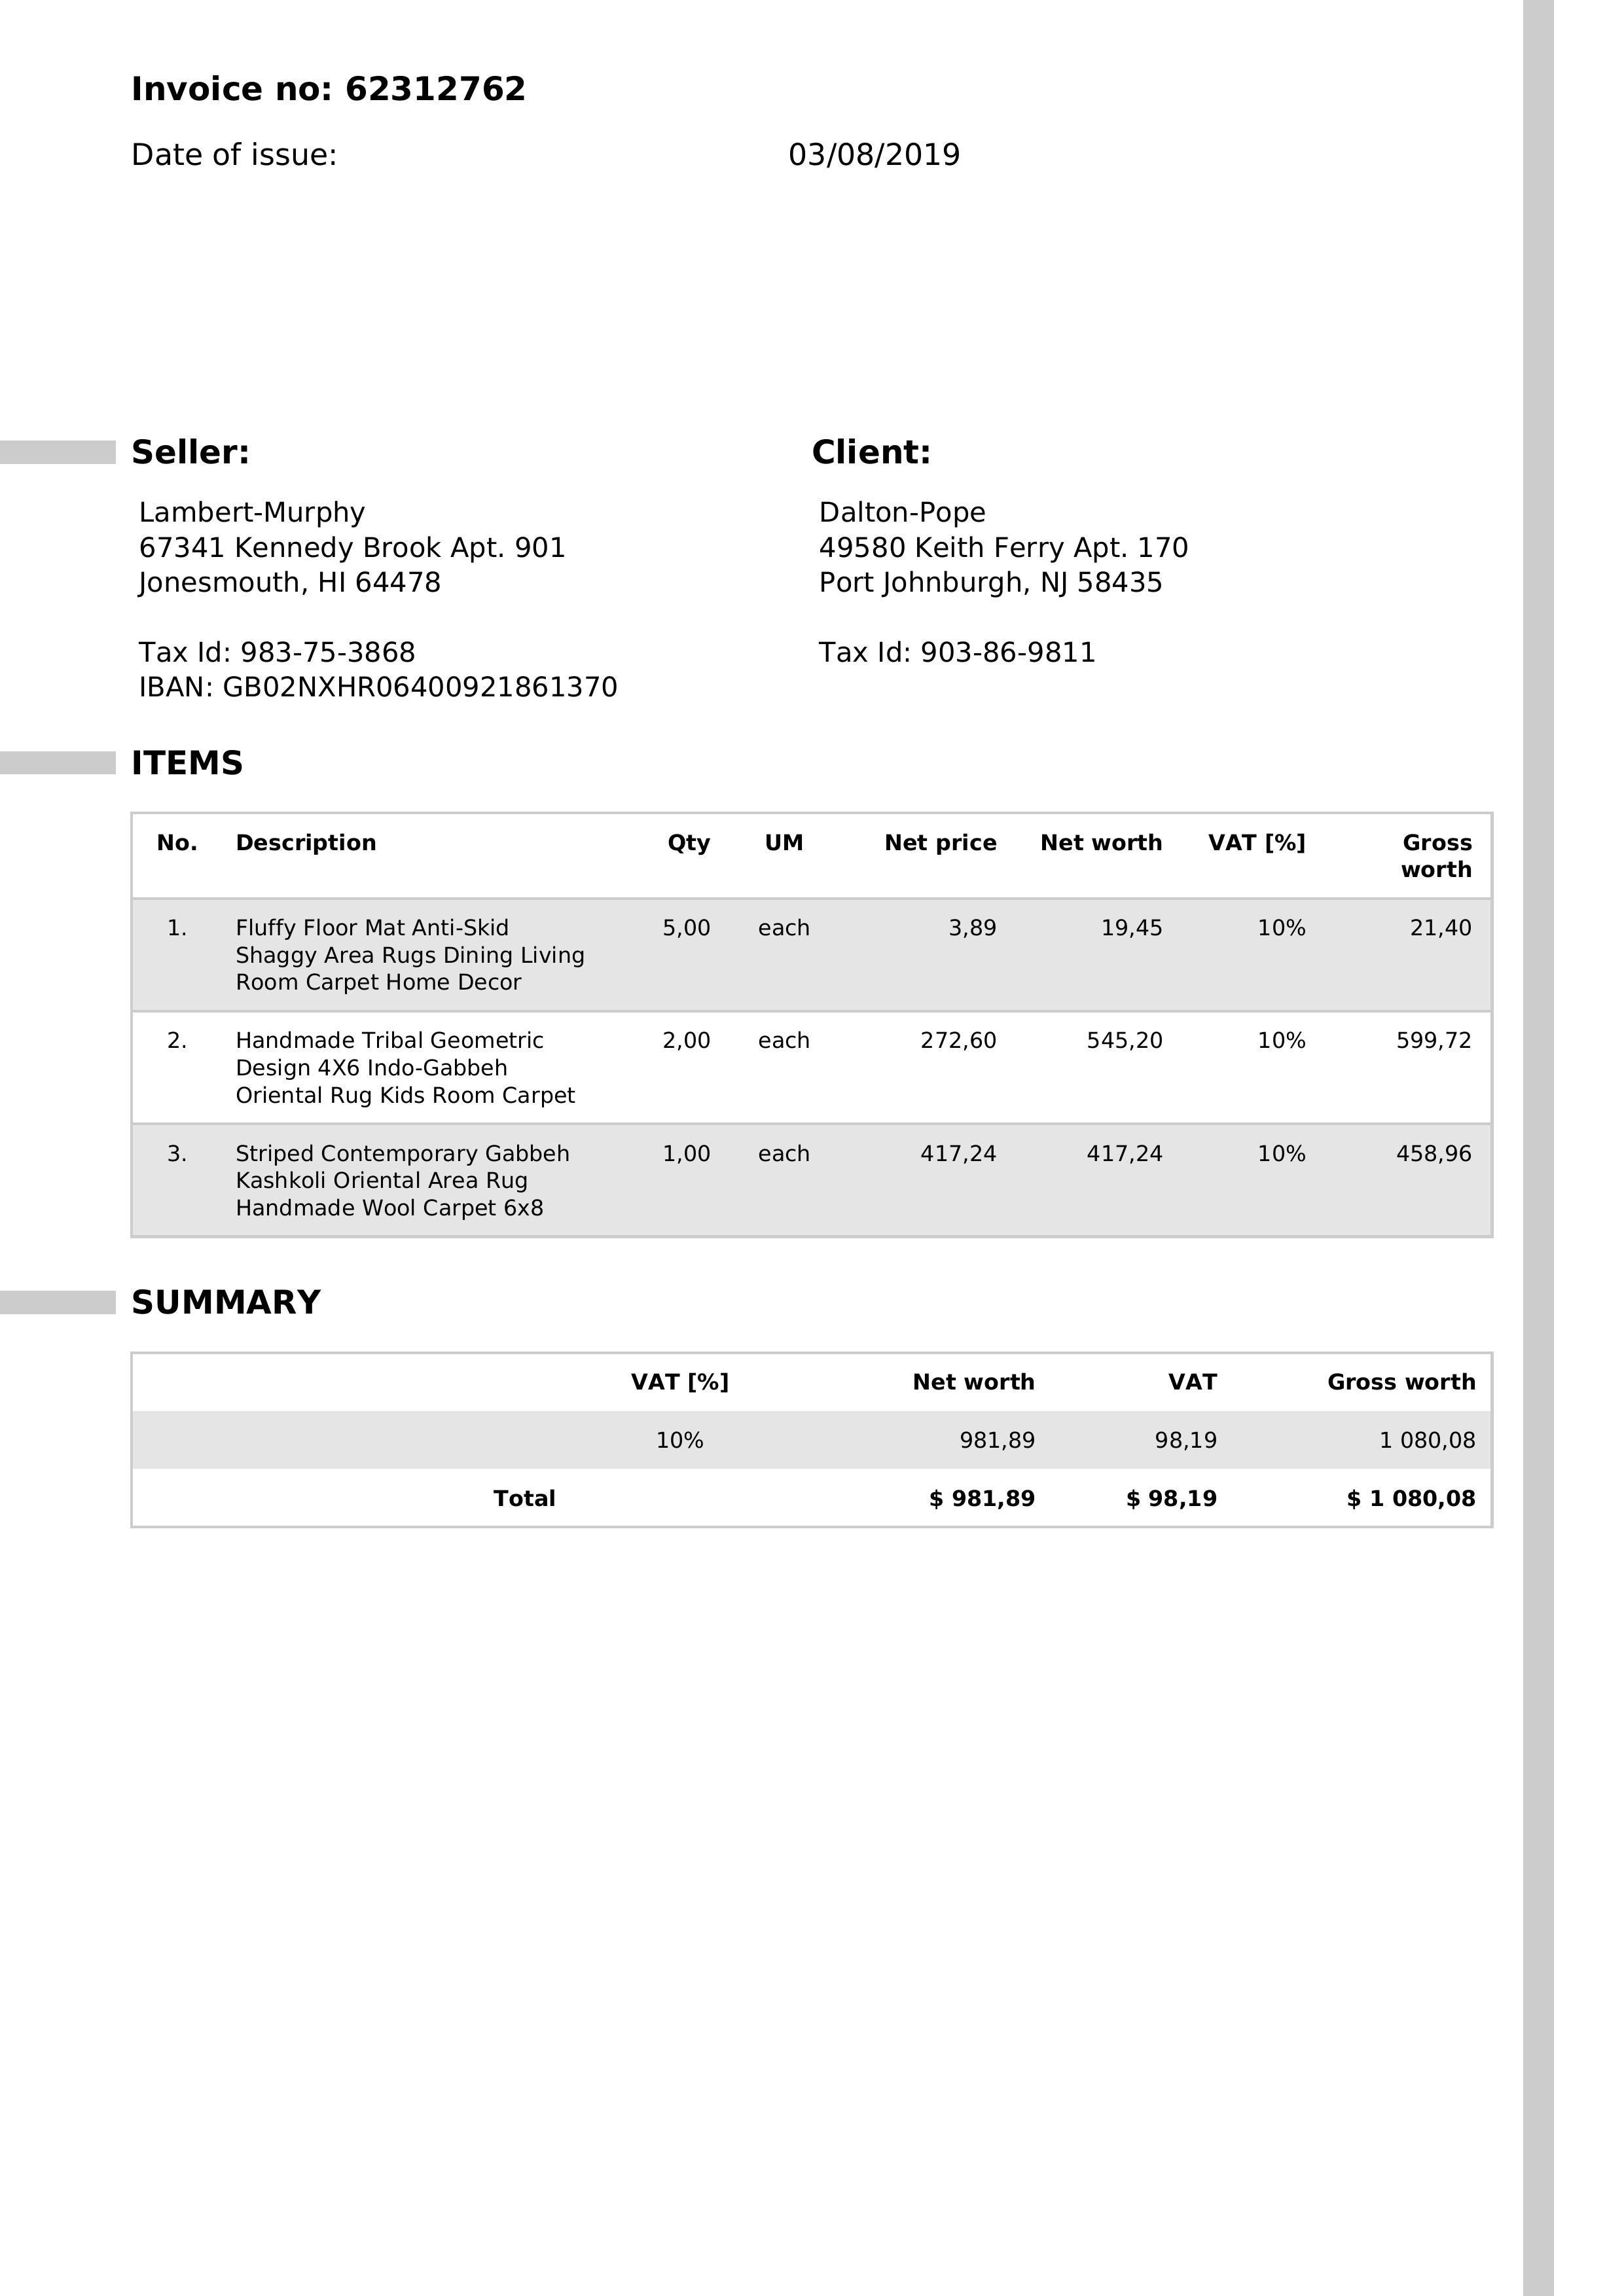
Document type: Invoice